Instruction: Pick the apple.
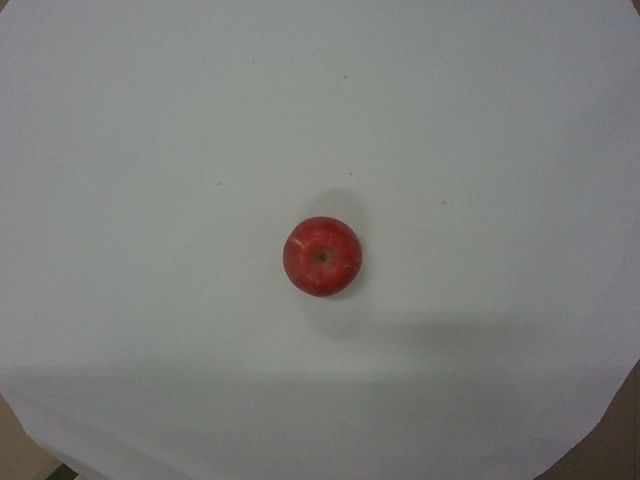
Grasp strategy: vertical